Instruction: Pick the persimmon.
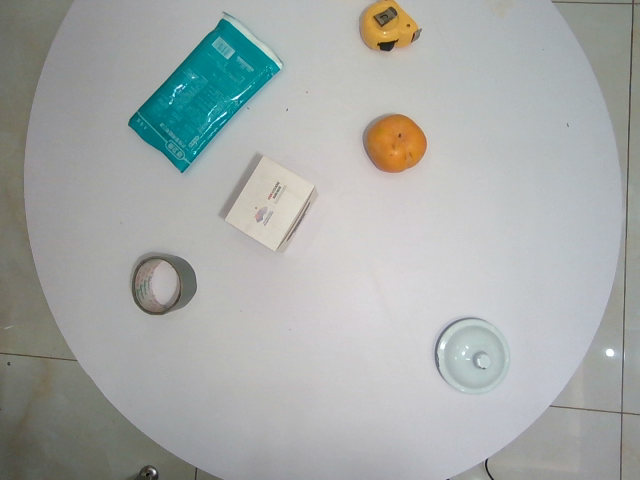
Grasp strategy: vertical